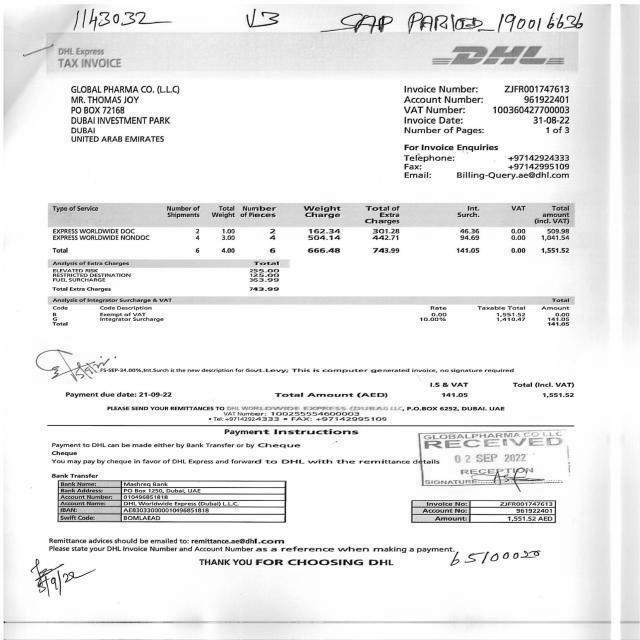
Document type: Invoice